Question: What appears to be the issue?
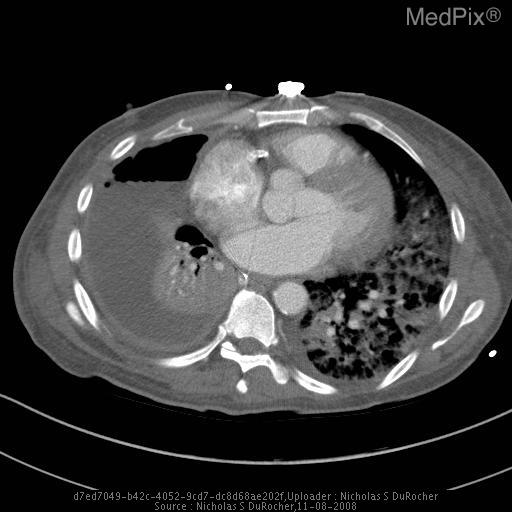
Answer: The findings suggest An air-fluid level in the right hemithorax, with marked atelectasis of the right lung.. In this axial image, right hemithorax air-fluid level is present.  Atelectasis of right lower lung is noted and surrounded by fluid.. The patient might have a history of 60 yo M brought in from outside facility after being on broad spectrum antibiotics x 5 days.

The patients presents with severe dyspnea, renal failure, and hypotension.  Soon after admitance, the patient progressed to frank Acute Respiratory Distress Syndrome.